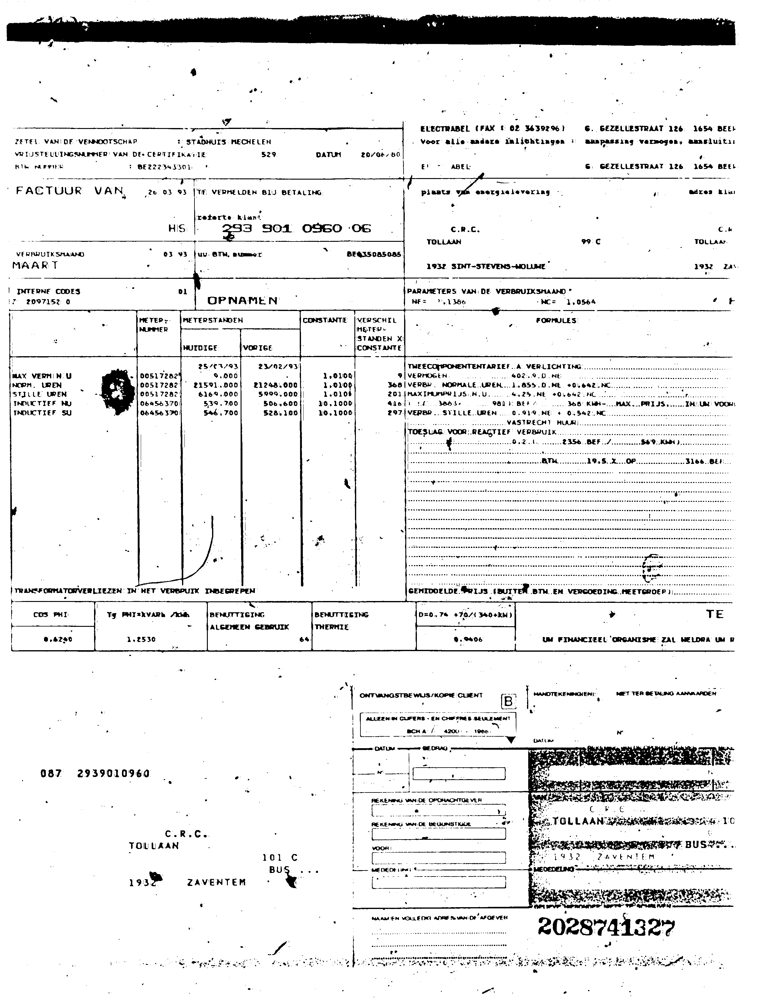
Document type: Invoice